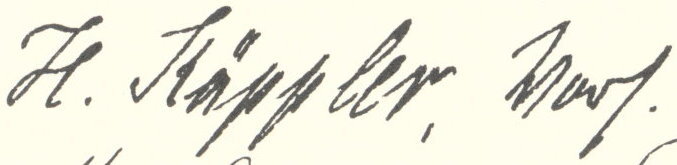
Signature of: hermann käppler